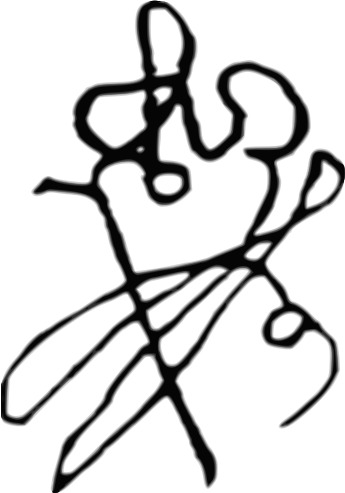
Signature of: prince david of kakheti